Question: What is the main concern?
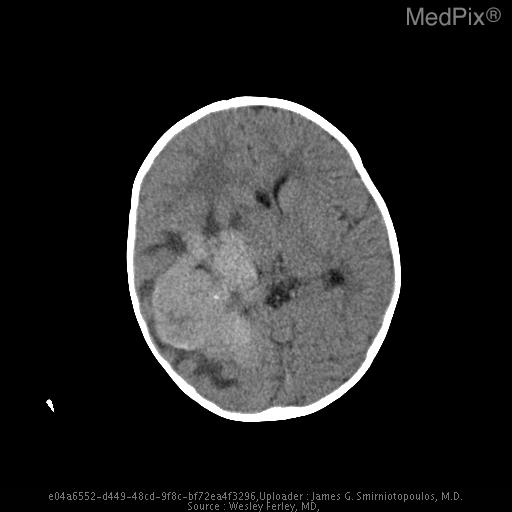
Answer: The findings suggest CT:  High density mass in the trigone of the right lateral ventricle. Mass effect.

MRI: Right lateral ventriclular mass with separate enhancing mass in left temporal horn, suggesting carcinoma.  Mass effect with midline shift.  Acute hemorrhage, right temporal horn, best seen on GRE images.  Trapping of right temporal horn. Hydrocephalus. The patient might have a history of 15 month old girl fell off a chair.  The following day, she was acting more somnolent.  Head CT was abnormal..